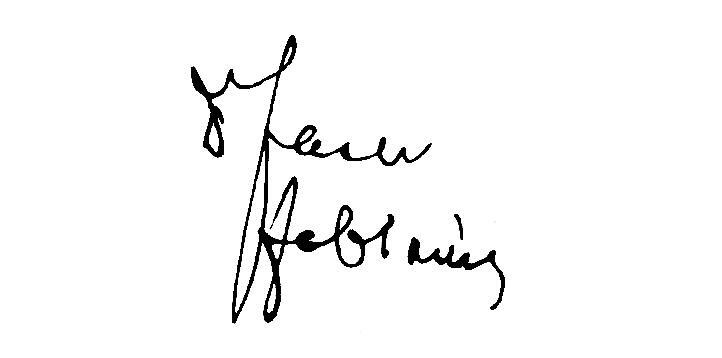
Signature of: jacek stanisław jabłoński